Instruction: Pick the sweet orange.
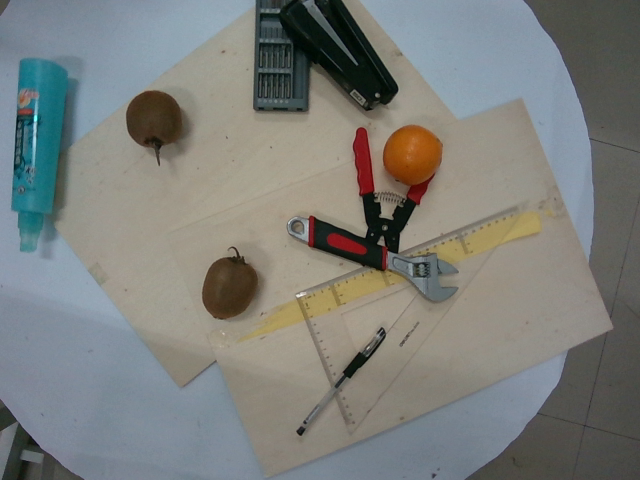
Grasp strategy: vertical